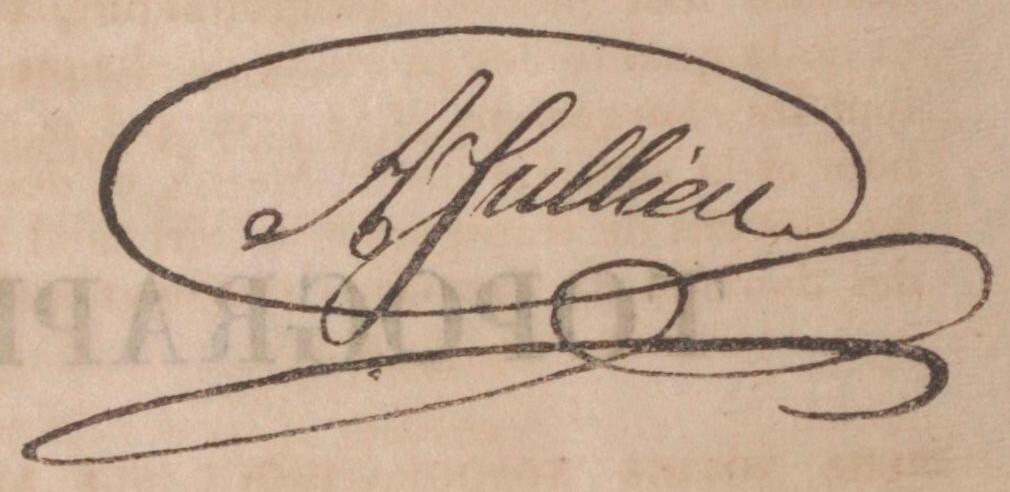
Signature of: andré jullien